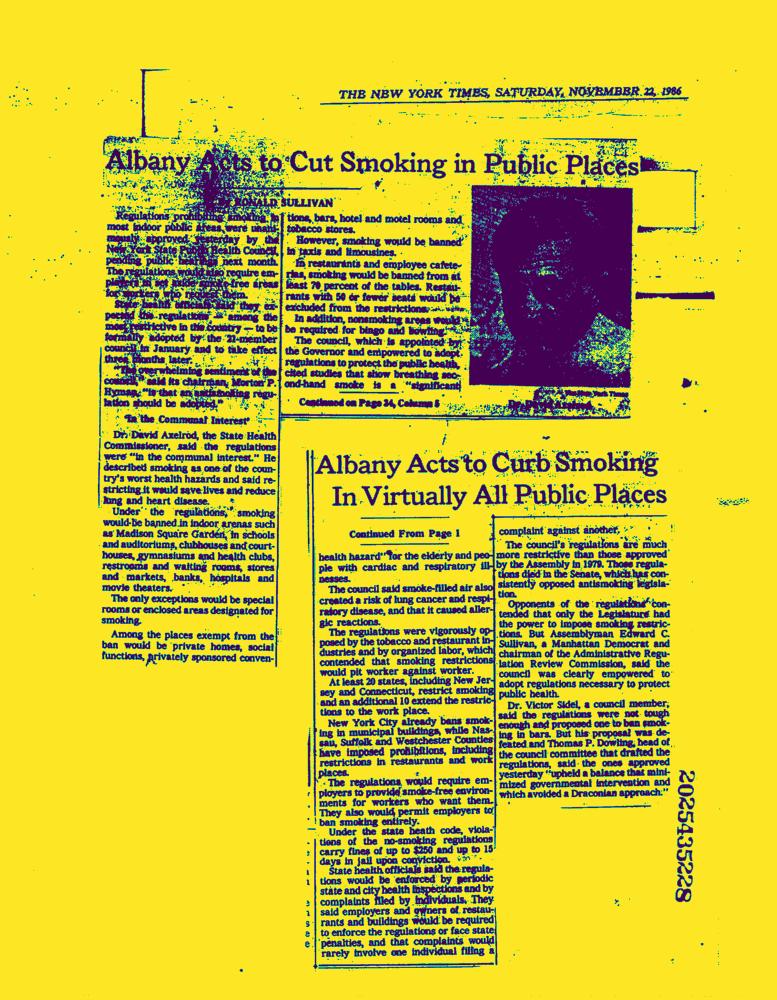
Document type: News-Article